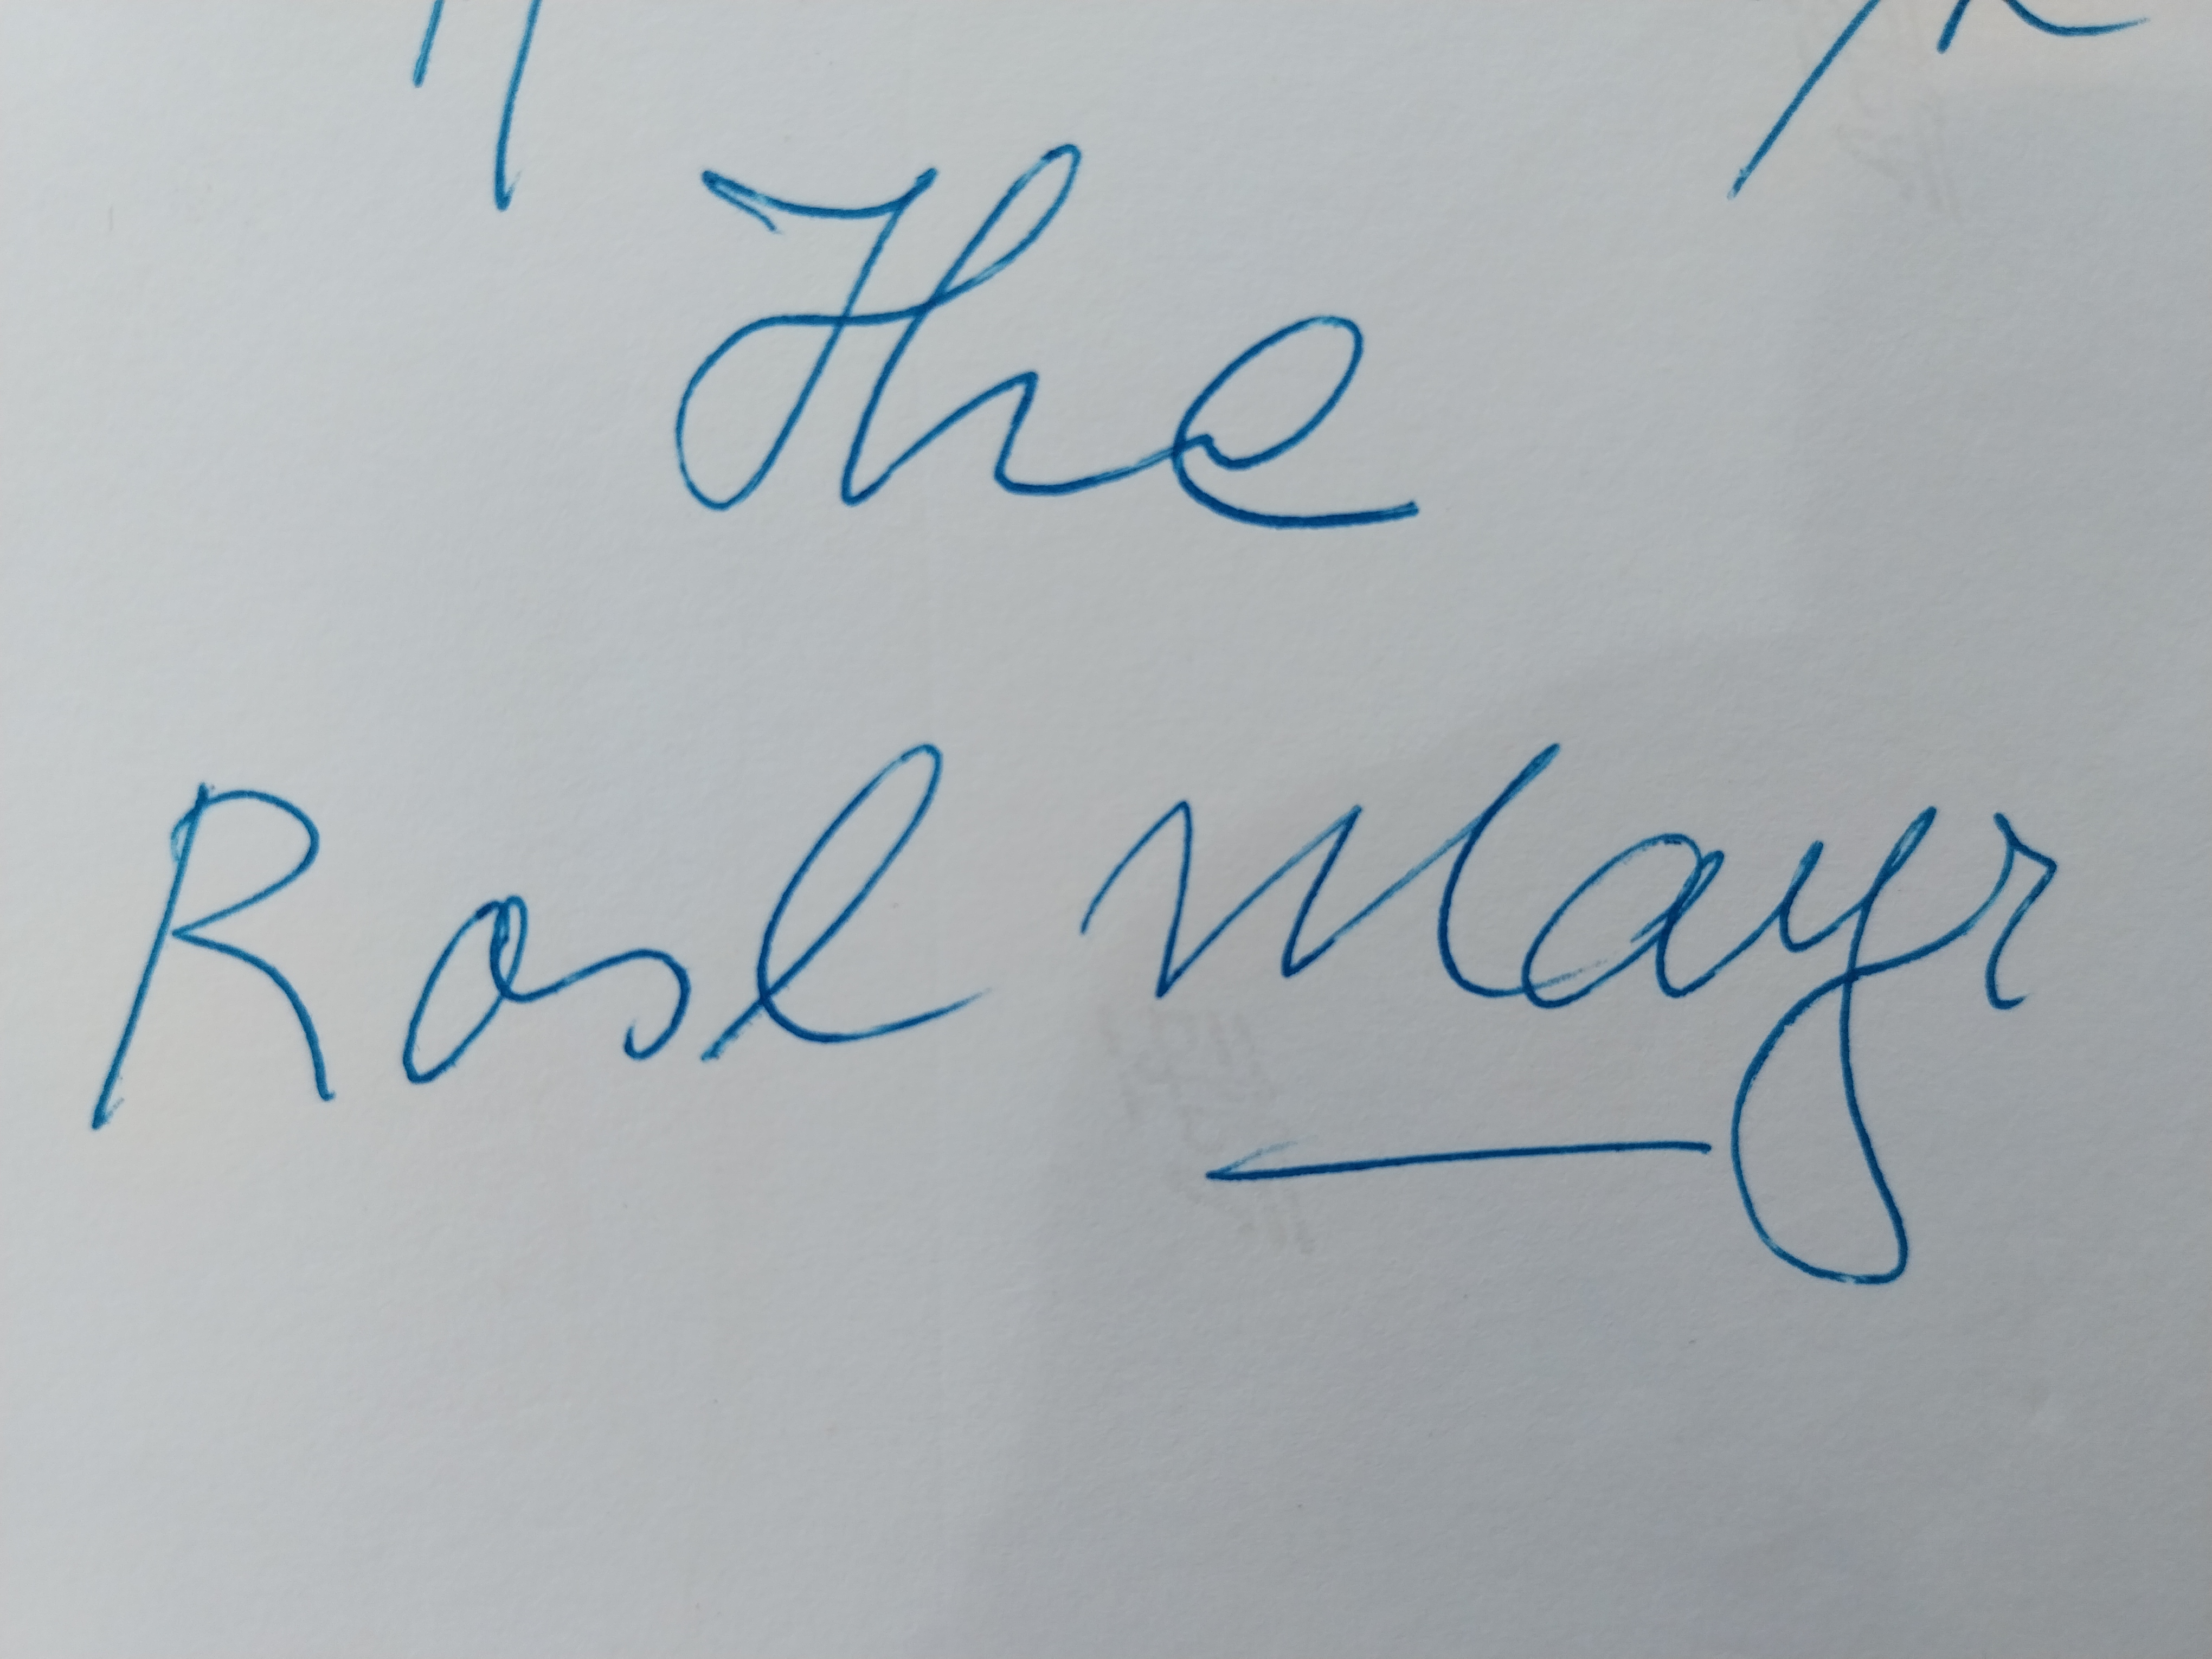
Signature of: rosl mayr